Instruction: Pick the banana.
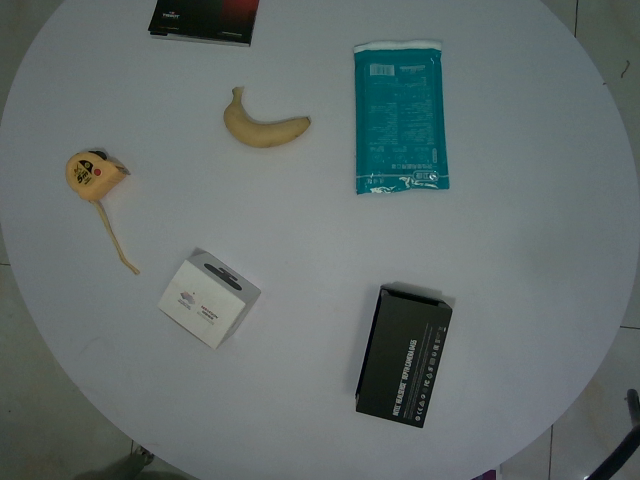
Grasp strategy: vertical